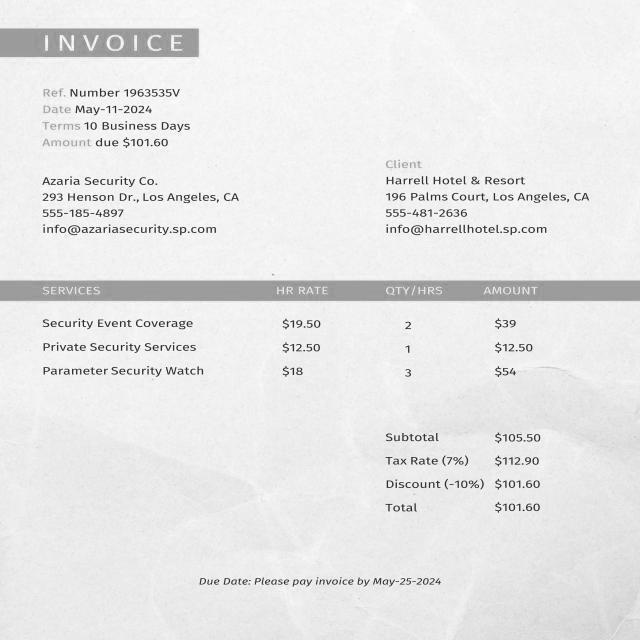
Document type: Invoice